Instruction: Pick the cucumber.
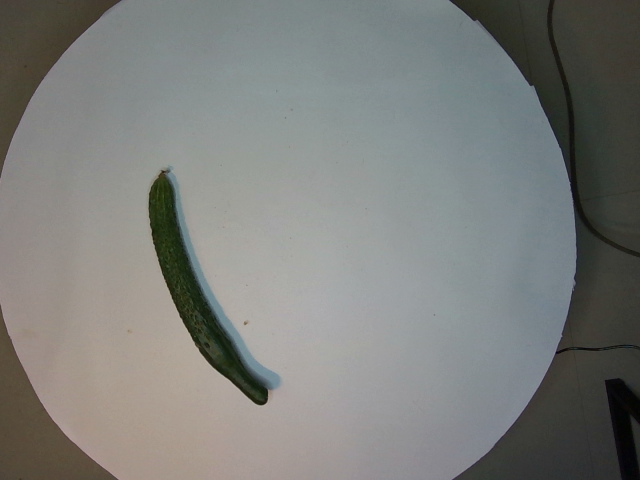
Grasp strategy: vertical